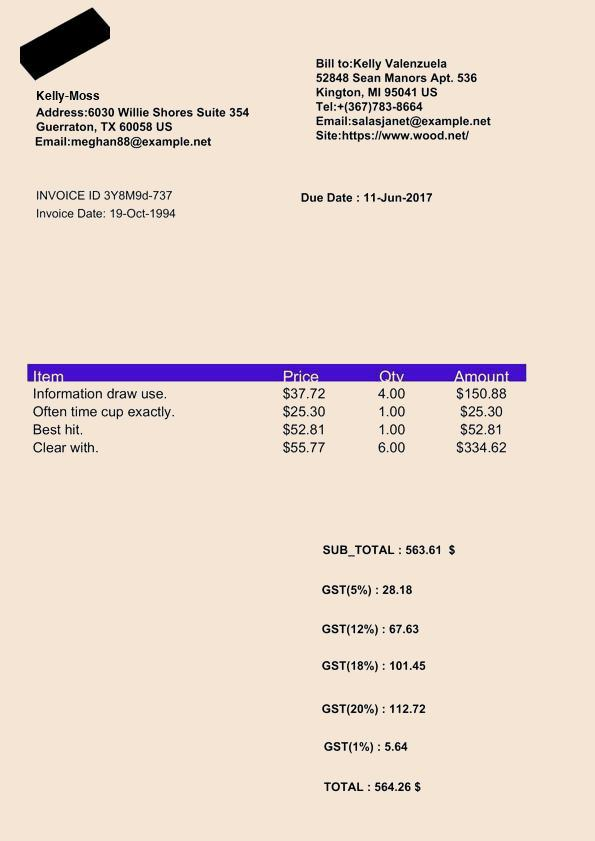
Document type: Invoice